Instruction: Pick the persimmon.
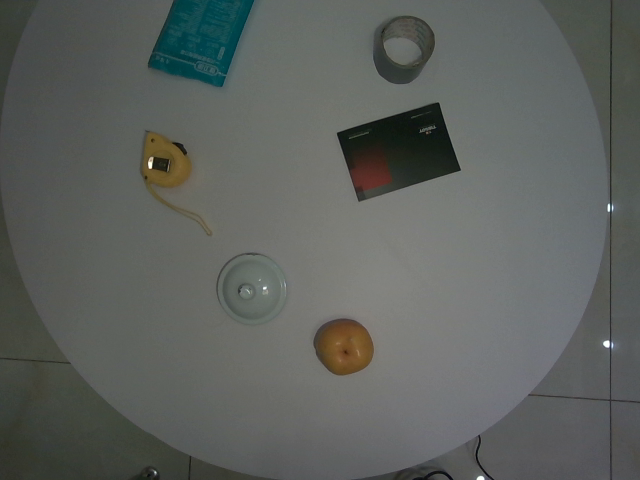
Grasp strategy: vertical